Question: Talk about the condition:
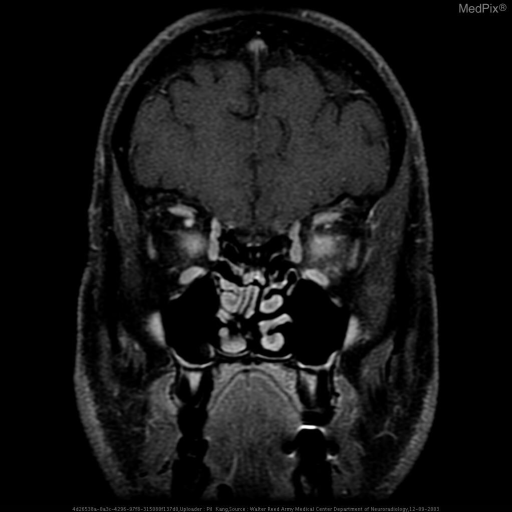
Answer: The disease is discussed as: Optic neuritis is an acute inflammatory optic neuropathy.  It is the most common type of optic neuropathy which causes acute visual loss in young to middle-aged adults.  Usual symptoms are acute reduction of visual acuity, pain (especially with eye movements), and papilledema. (1)

In a ten-year study of 388 patients who experienced acute optic neuritis, it was noted that the ten-year risk of developing multiple sclerosis was 38%.  Patients who had one or more typical lesions for MS on the MRI of the brain had 56% risk, and those without such lesions had 22% risk.  Among the patients with no typical MS lesions on the MRI of the brain, male gender, optic disc swelling, perpapillary hemorrhages, and retinal exudates were associated with a lower risk of developing MS. (2)

Another major cause of optic neuritis is acute disseminated encephalomyelitis (ADEM).  ADEM is a post-infectious inflammatory process, mediated by auto-reactive immune cells or antibodies.  It has been noted that bilateral optic neuritis and transverse myelitis are particularly suggestive of ADEM. (3)